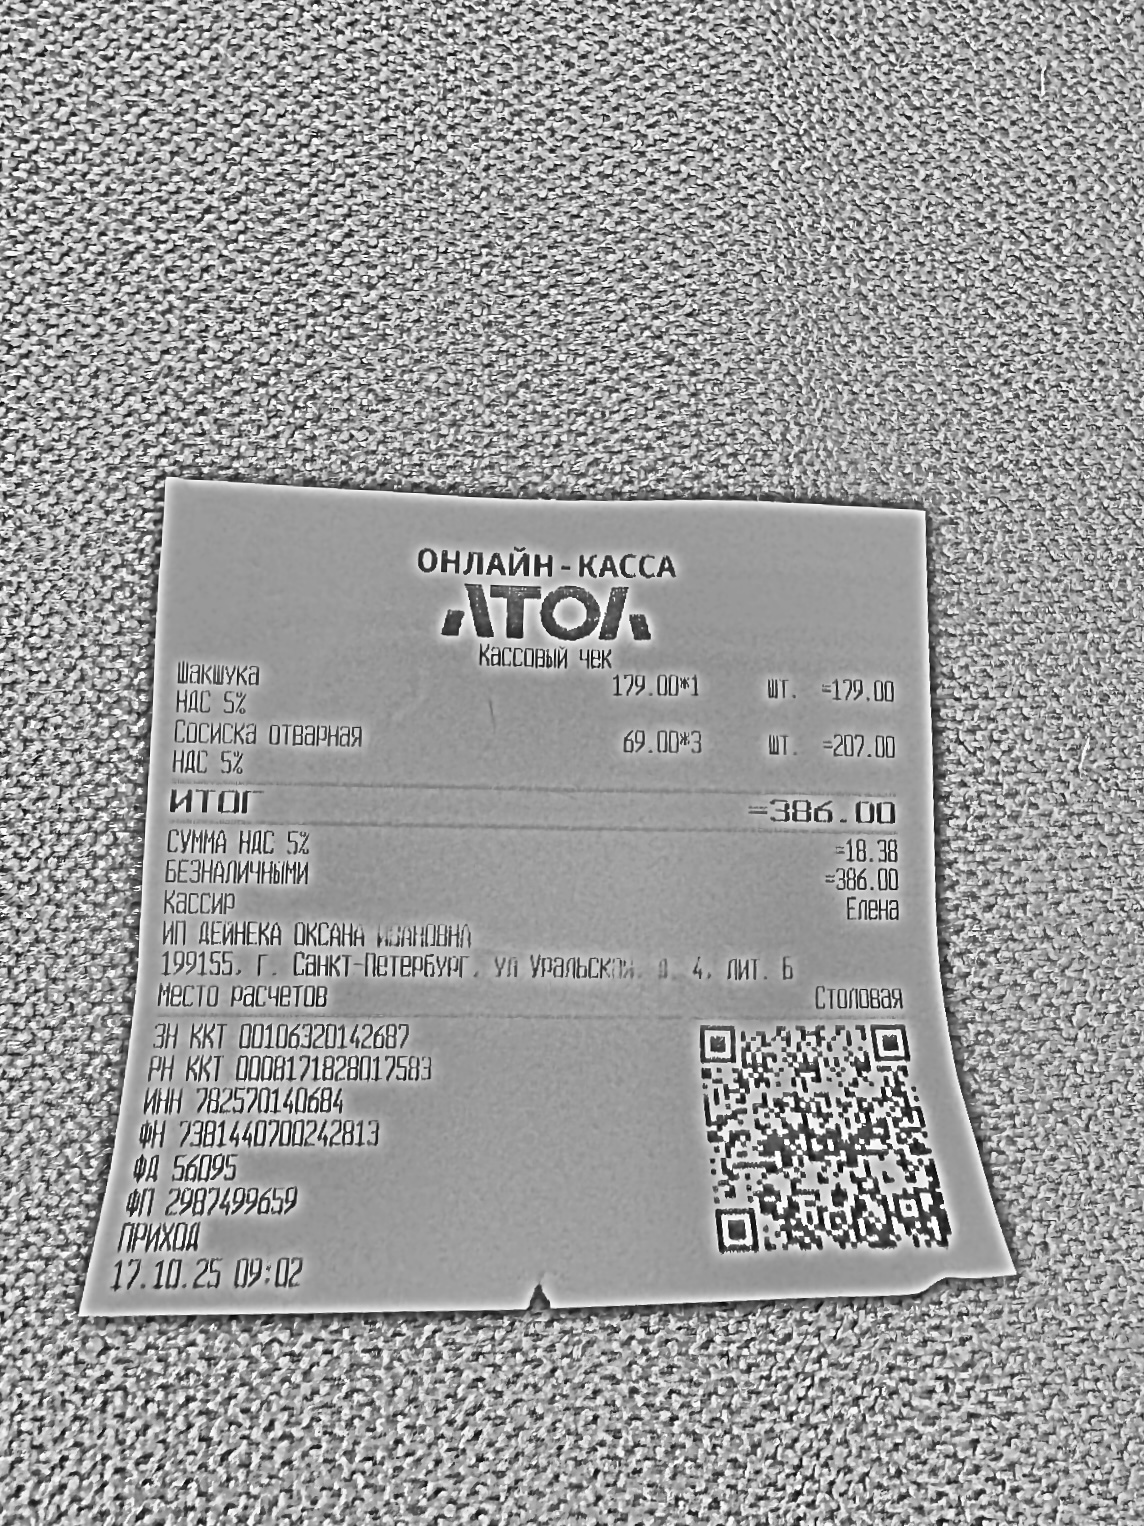
Продавец: ИП ДЕЙНЕКА ОКСАНА ИВАНОВНА
ИНН: 782570140684
Дата: 17.10.25
Товары: Шакшука; Сосиска отварная
Количество: 1; 3
Цена: 179.00; 69.00
Сумма: 179.00; 207.00
Итого: 386.00